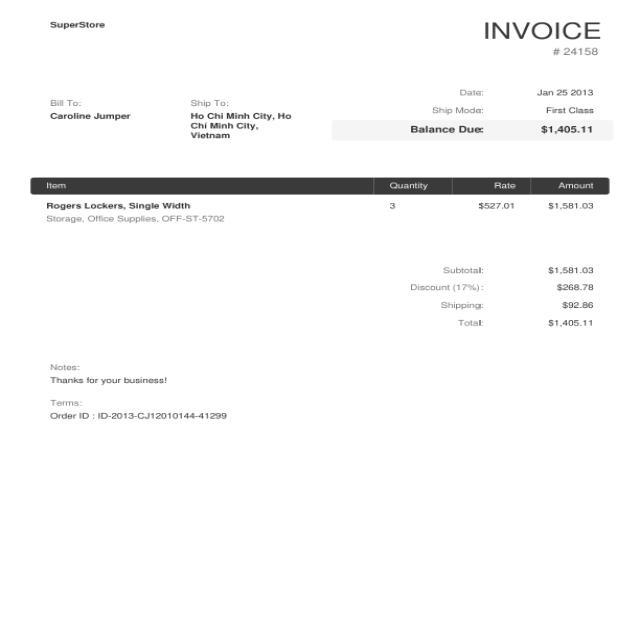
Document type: Invoice